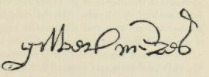
Signature of: gilbert menzies of cowlie pitfoddels